Question: What do the imaging results show?
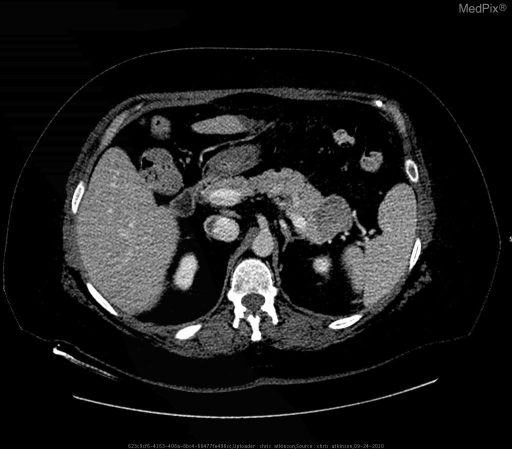
Answer: The imaging shows On CT imaging an incidental 3.6cm mass was seen in the tail of the pancreas.  Follow up contrast enhanced CT demonstrated a macrocystic mass in the tail of the pancreas with a coarse calcification.  No pancreatic ductal dilation was seen. contrast enhanced CT shows 3.6cm cystic lesion in tail of pancreas with septal calcification..